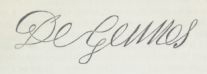
Signature of: jean baptiste de gennes